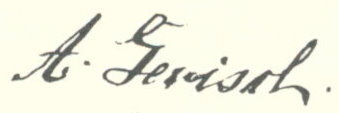
Signature of: karl alwin gerisch